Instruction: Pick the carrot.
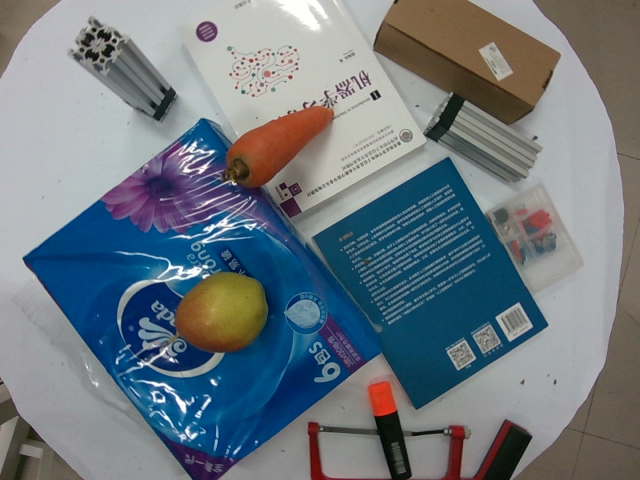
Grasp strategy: vertical